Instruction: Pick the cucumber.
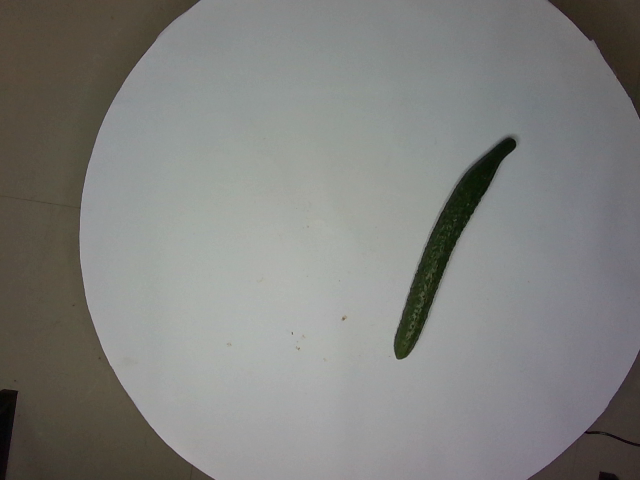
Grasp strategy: vertical